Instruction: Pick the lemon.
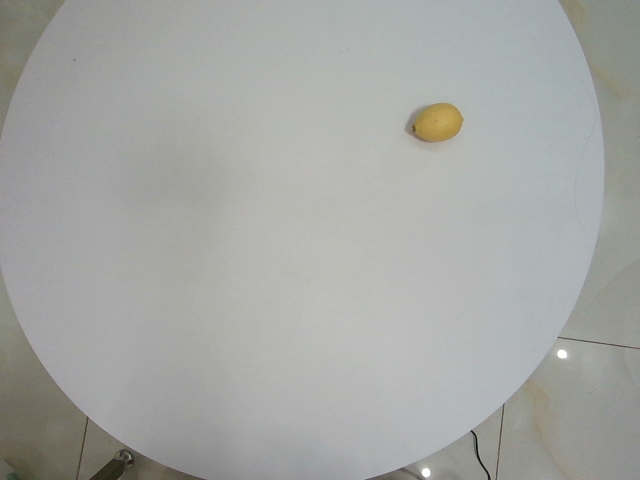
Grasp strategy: vertical